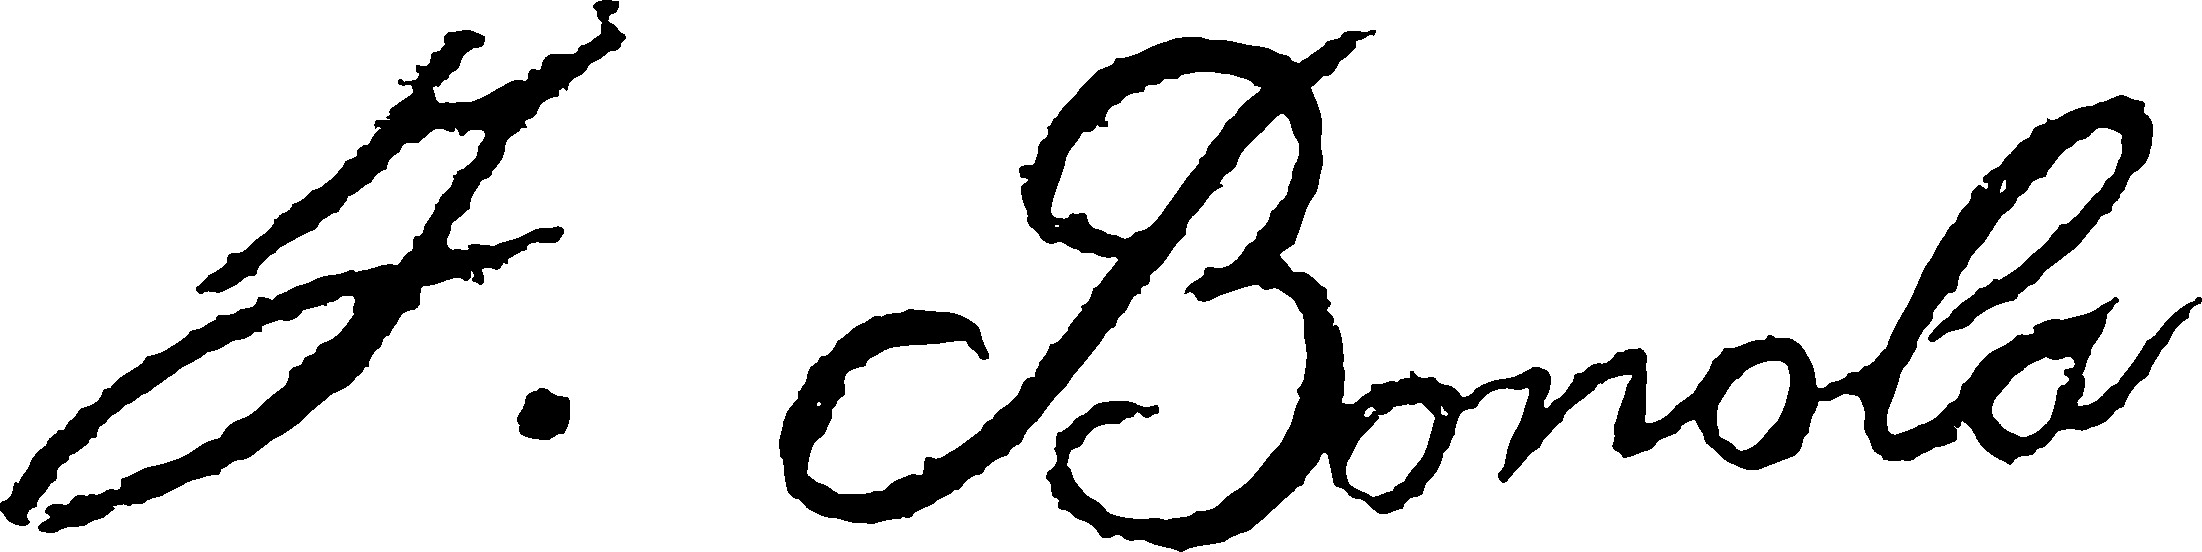
Signature of: francesco bonola